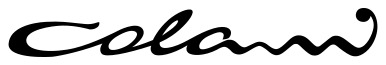
Signature of: luigi colani